Question: What is the suspected problem?
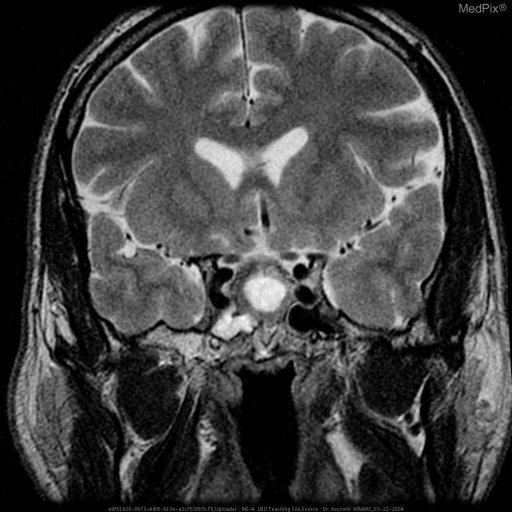
Answer: The findings suggest Focal cyst like collection of fluid at the sella turcica which minimally displaces the pituitary tissue inferiorly and the surrounds the pituitary infundibulum, but does not displace it. The sella is minimally expanded to 1.6 cm in diameter.. Focal cyst like collection of fluid at the sella turcica which minimally displaces the pituitary tissue inferiorly and the surrounds the pituitary infundibulum, but does not displace it. The sella is expanded to 1.6 cm in diameter.. The patient might have a history of 53 yo male with acute onset of severe headache.